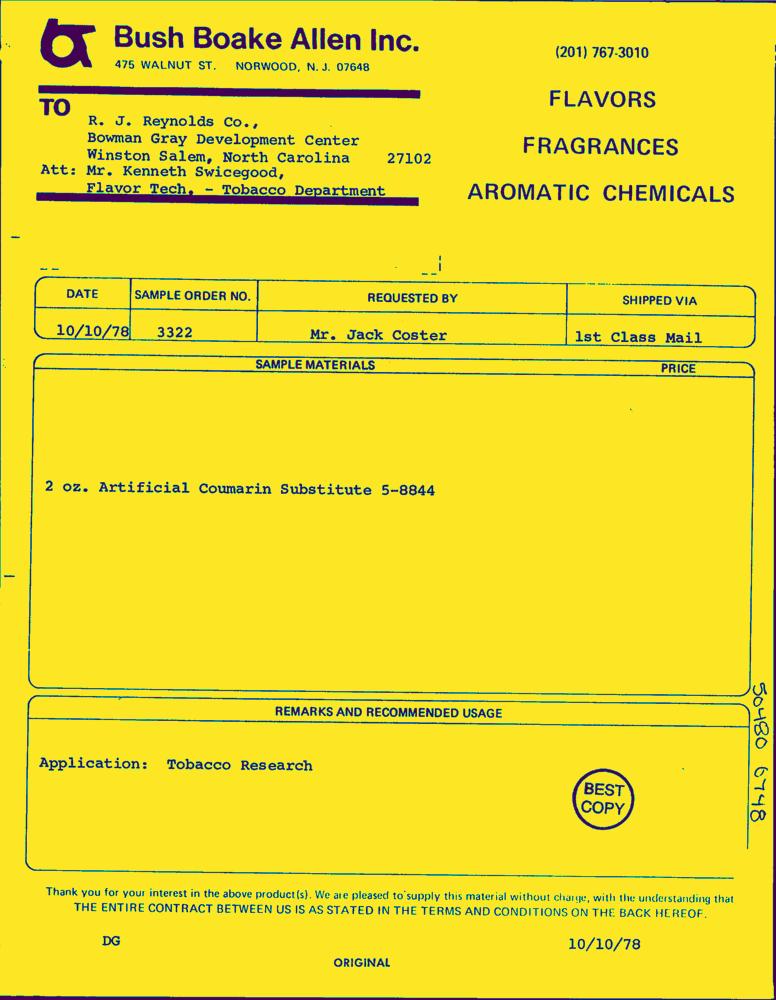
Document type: Invoice-Doc